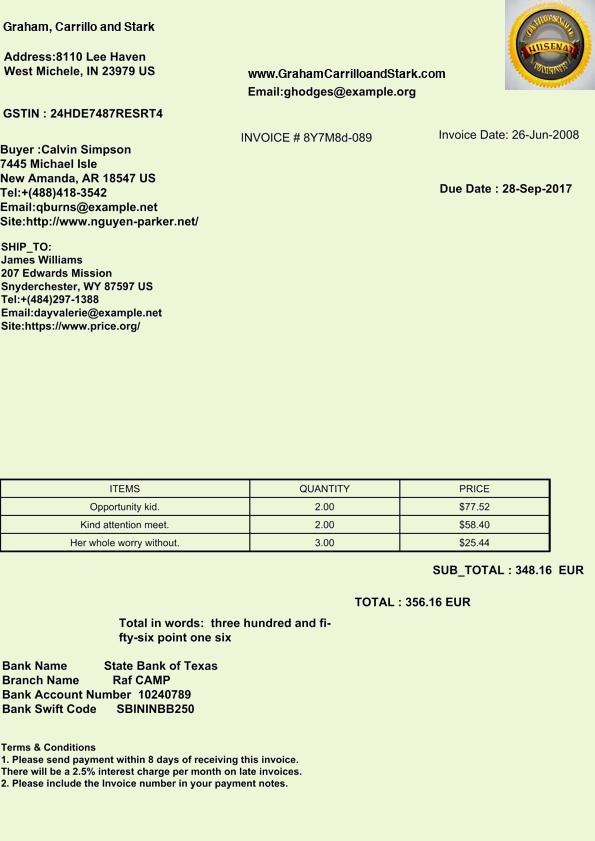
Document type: Invoice